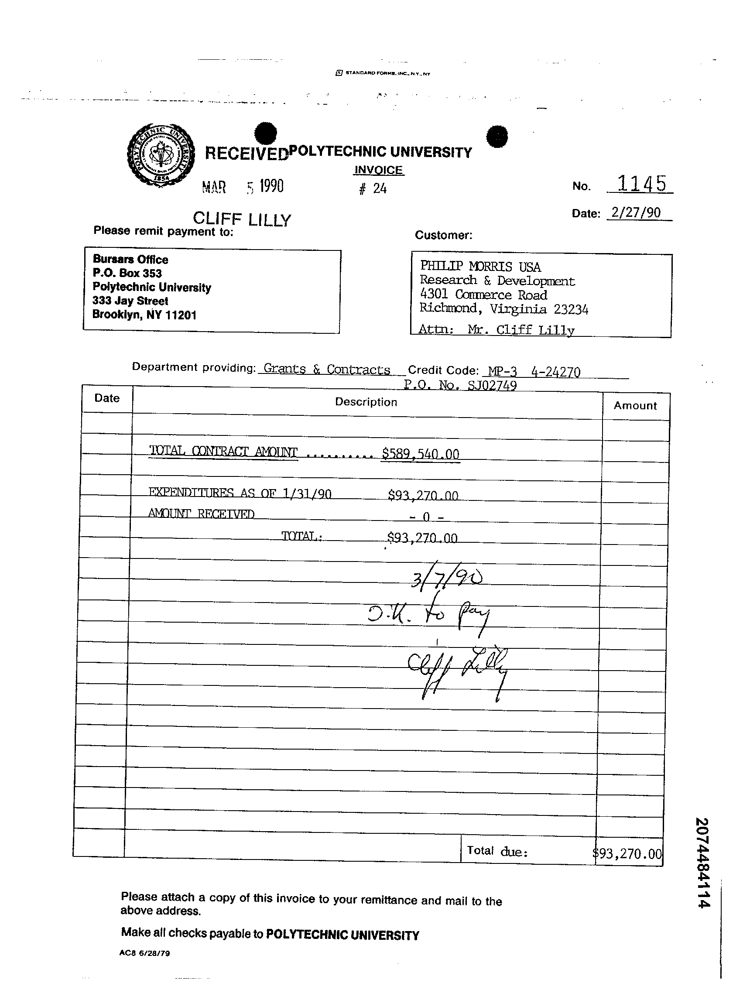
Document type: Invoice